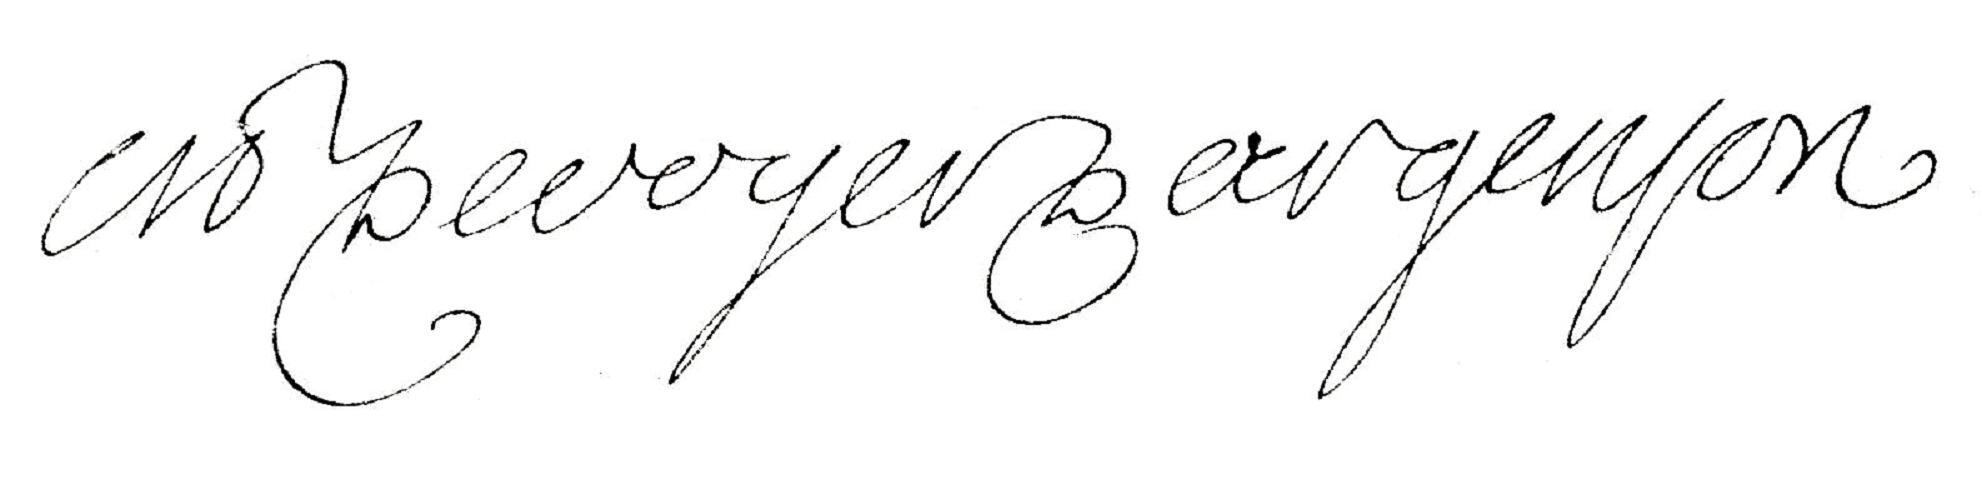
Signature of: marc pierre de voyer de paulmy d argenson